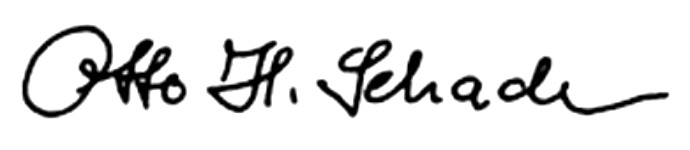
Signature of: otto h schade